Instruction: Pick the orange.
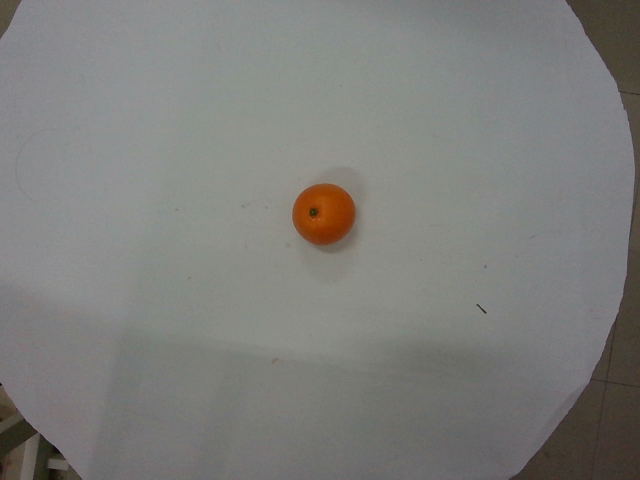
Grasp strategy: vertical